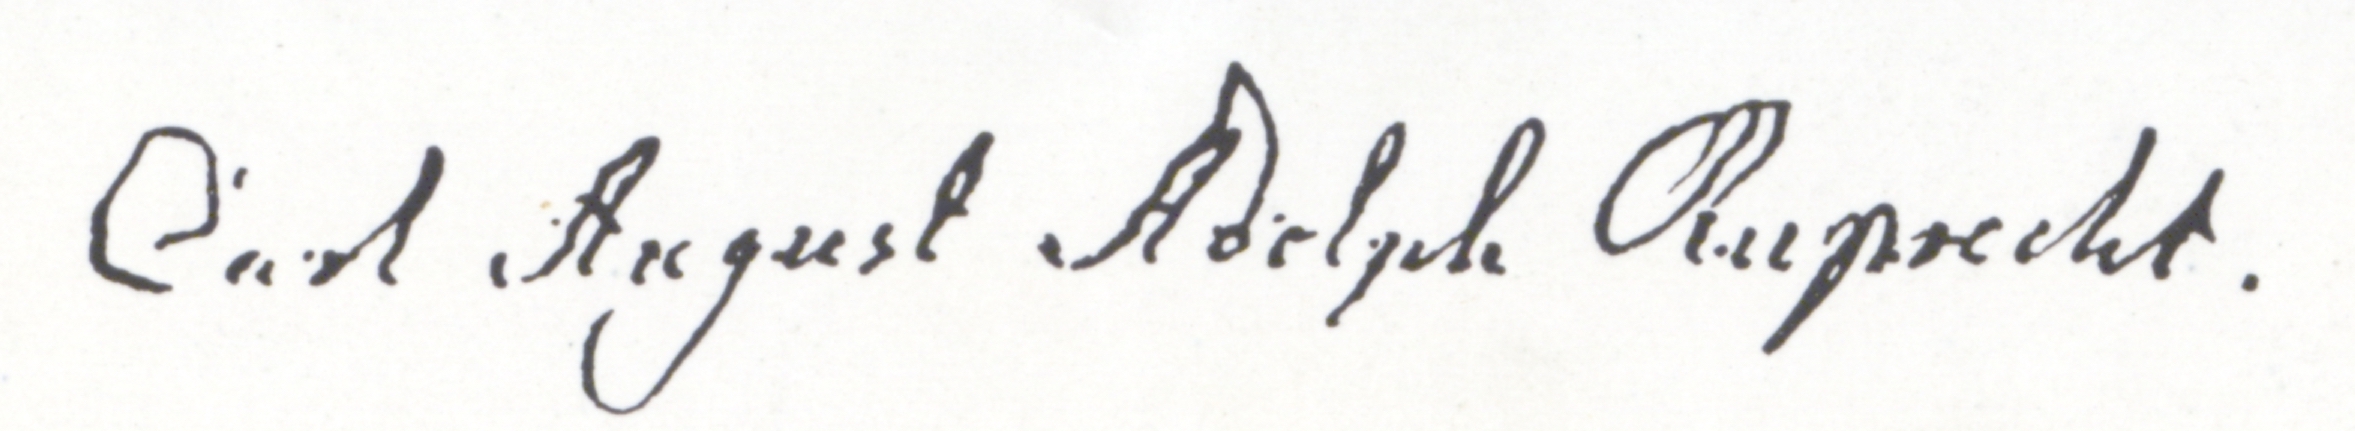
Signature of: carl august adolf ruprecht